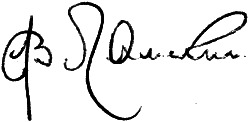
Signature of: vasily lamakin